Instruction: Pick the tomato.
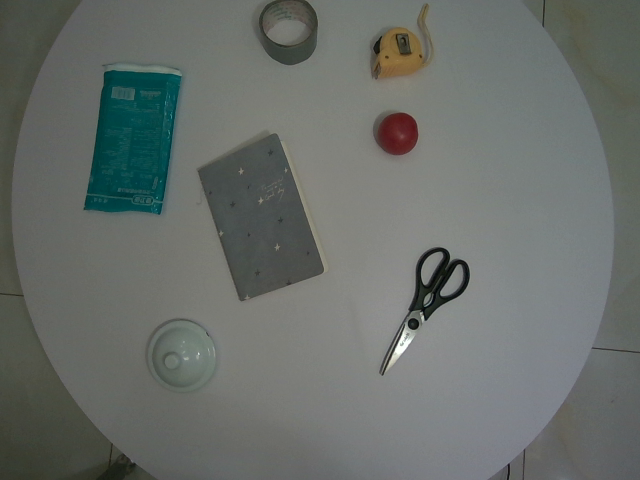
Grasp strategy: vertical